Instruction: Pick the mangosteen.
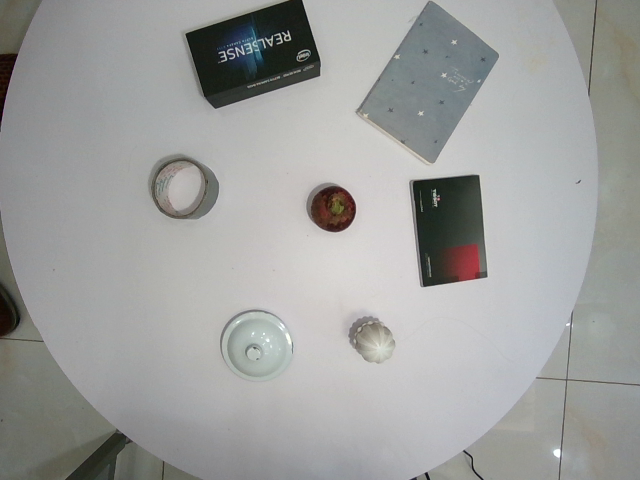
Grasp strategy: vertical